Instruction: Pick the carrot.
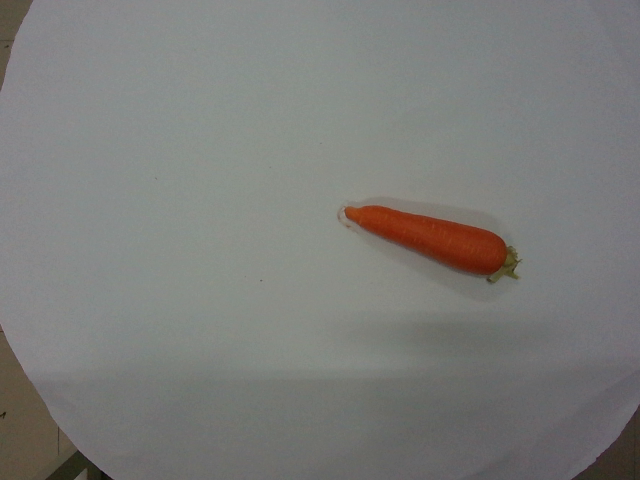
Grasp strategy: vertical